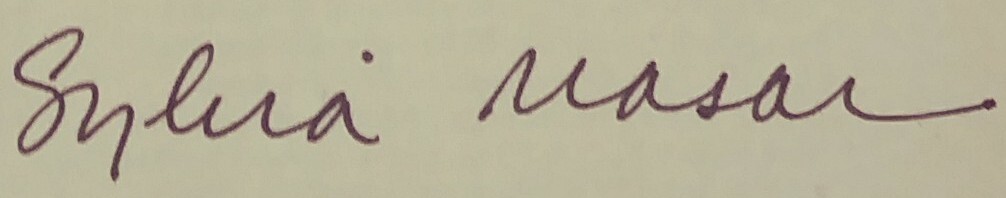
Signature of: sylvia nasar